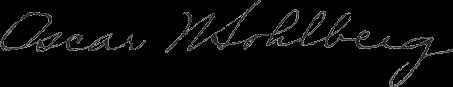
Signature of: oscar nathaniel solbert